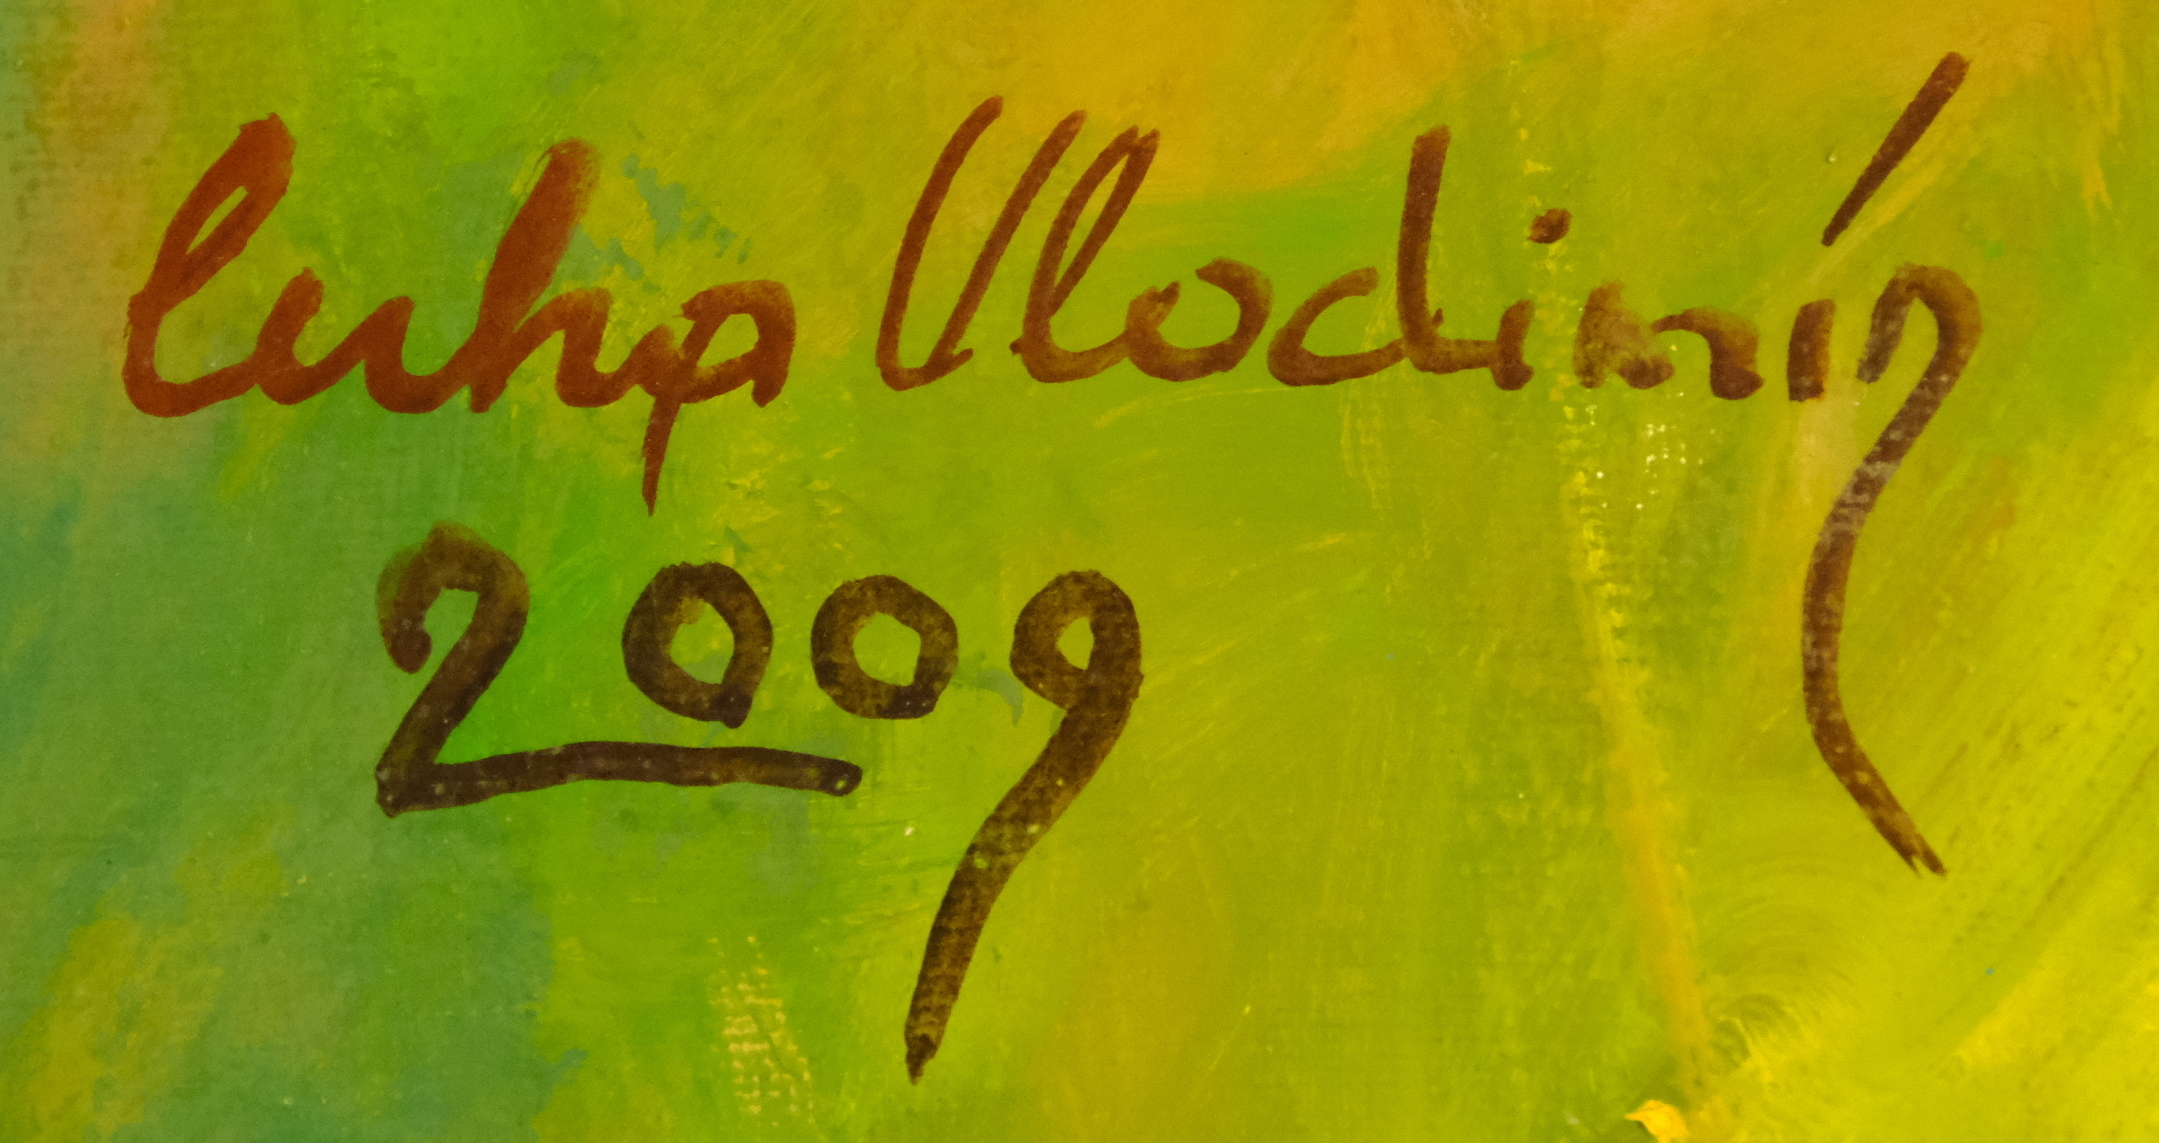
Signature of: vladimír cerha